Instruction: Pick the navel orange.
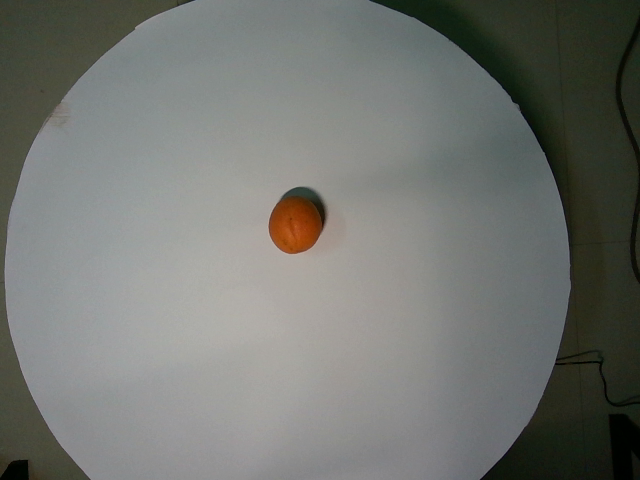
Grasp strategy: vertical